Question: In what way does the history help explain the case?
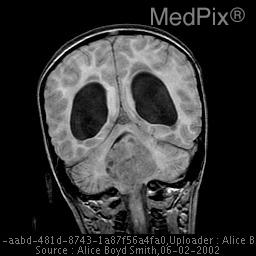
Answer: The patient's history of 4 year old male with increasing ataxia over a one month period. is key in understanding the case.